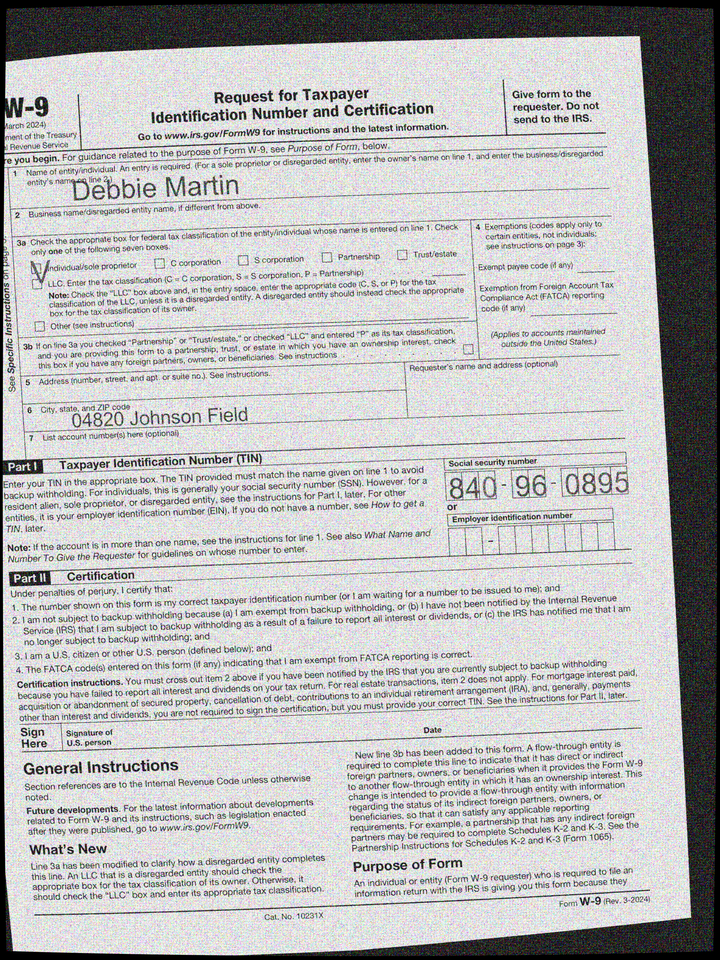
adr1: 04820 Johnson Field
cbx: yes
ssn: 840960895
enm: Debbie Martin